Retrieve the amount in words, amount in figures, name of the payee, date on the cheque, and the bank name from the image.
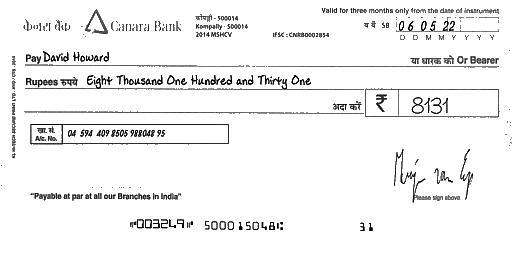
amt_in_words: Eight Thousand One Hundred and Thirty One
amt_in_figures: 8131
payee_name: David Howard
bank_name: Canara Bank
cheque_date: 06/05/22